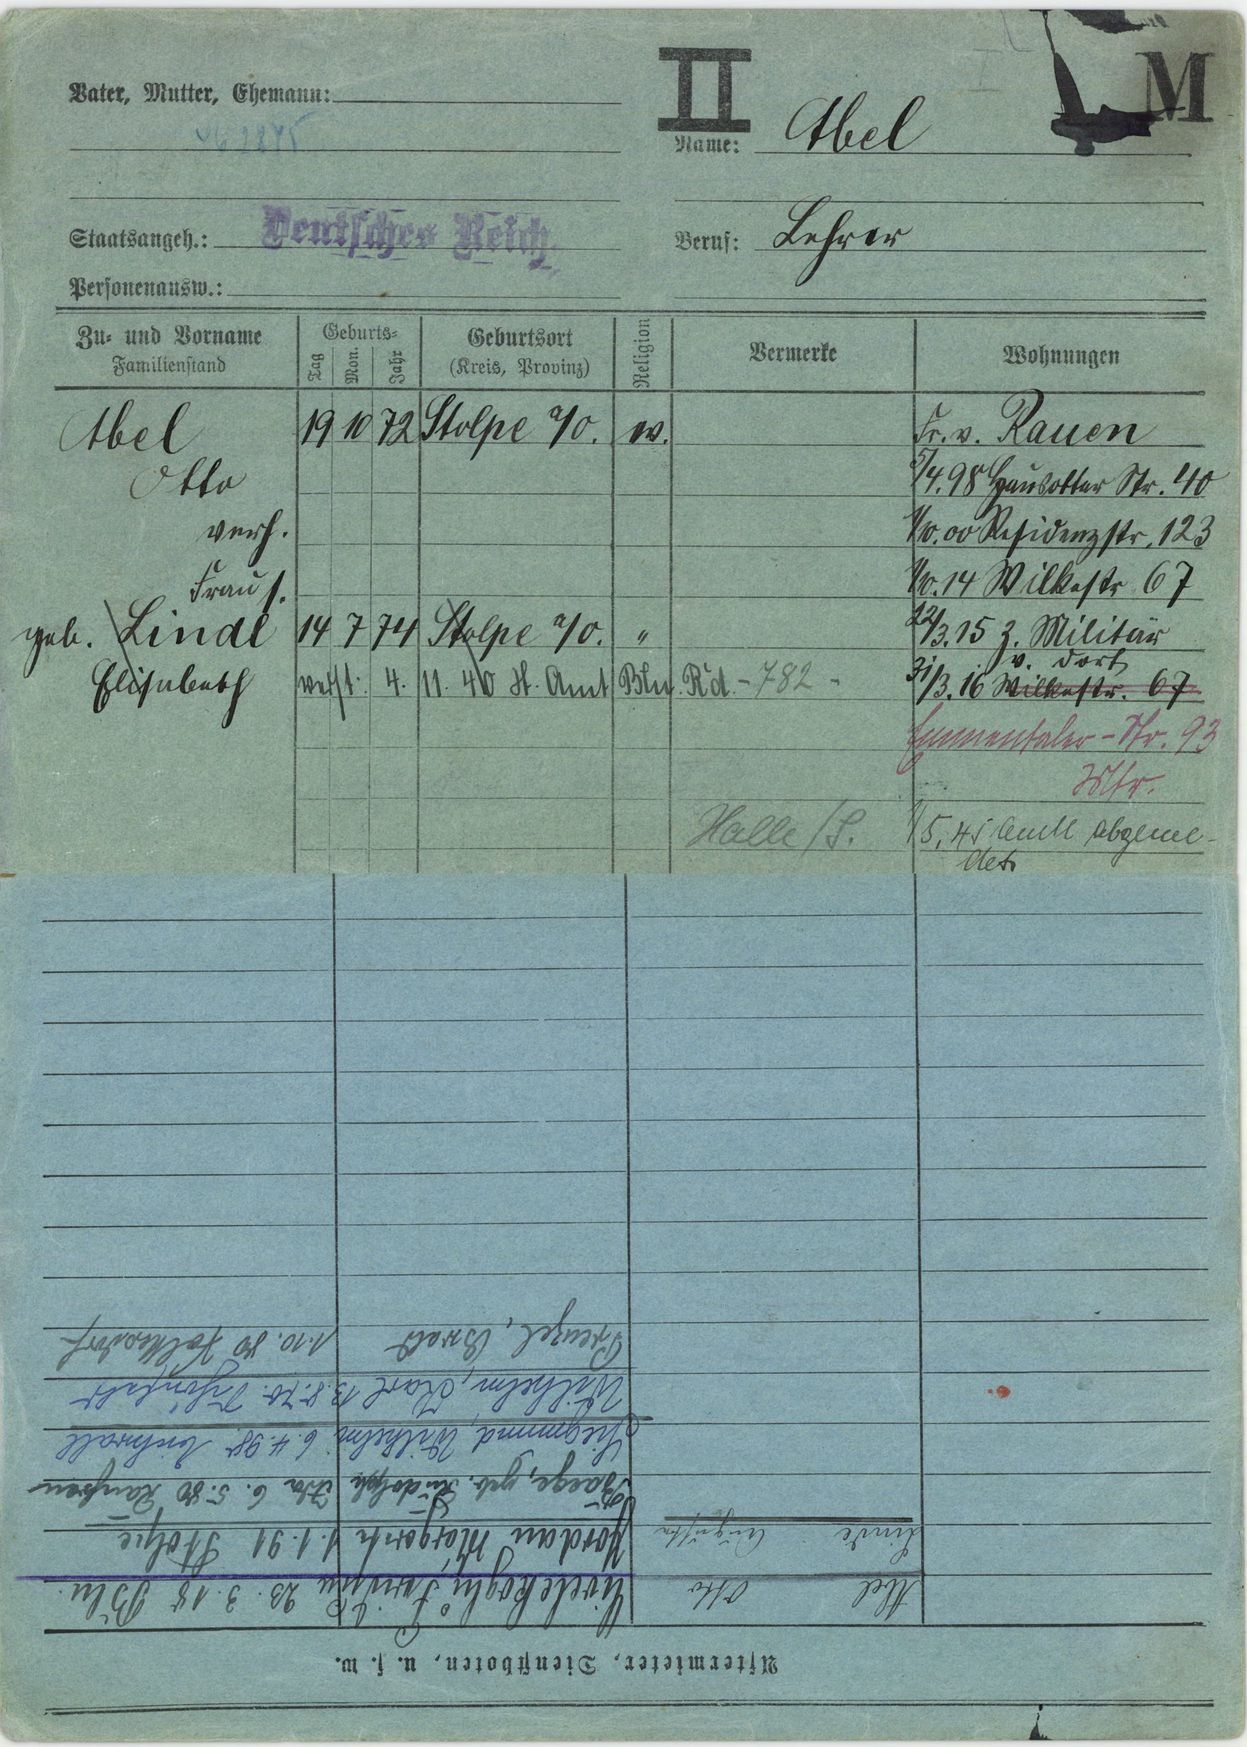
Abel